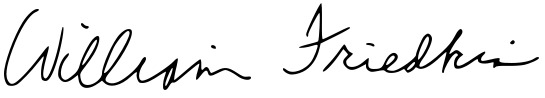
Signature of: william friedkin